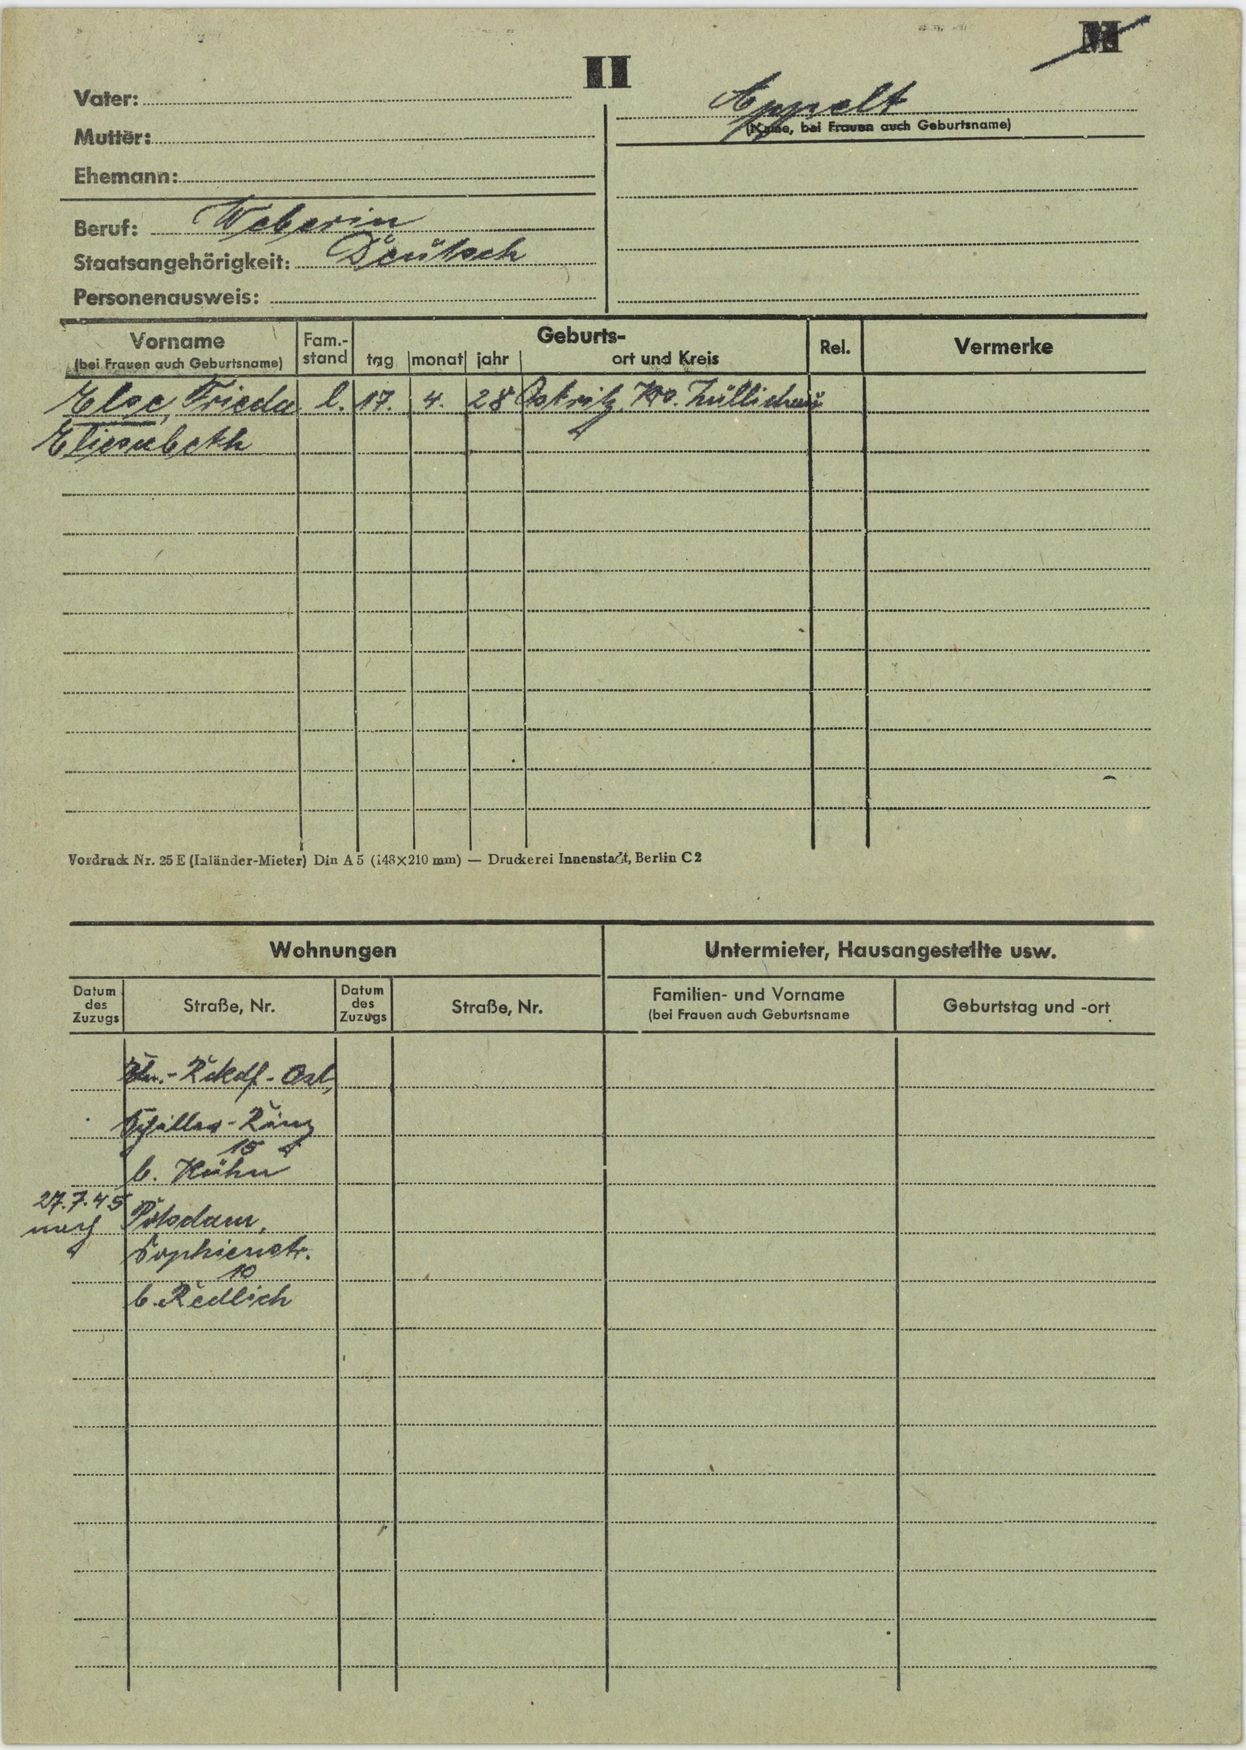
Appelt